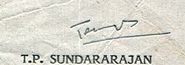
Signature of: t p sundararajan